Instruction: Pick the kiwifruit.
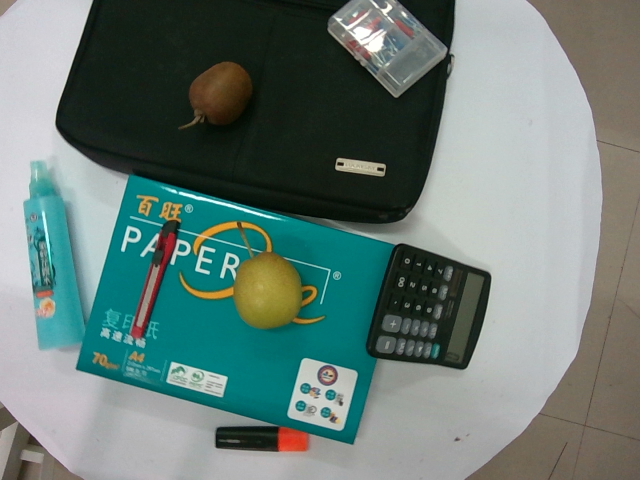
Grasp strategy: vertical